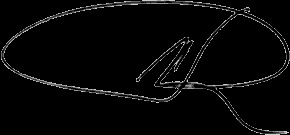
Signature of: mykhailo dobkin